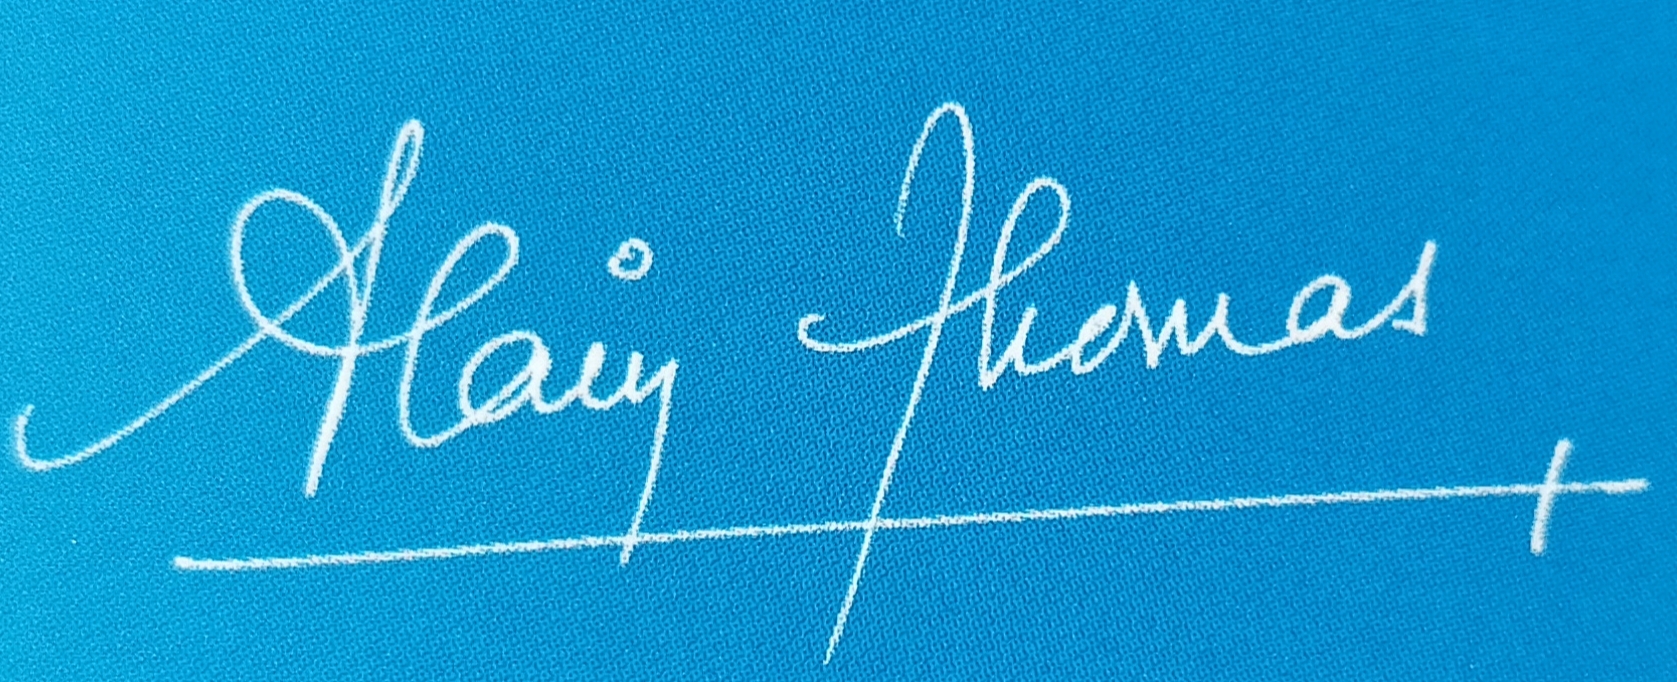
Signature of: alain thomas